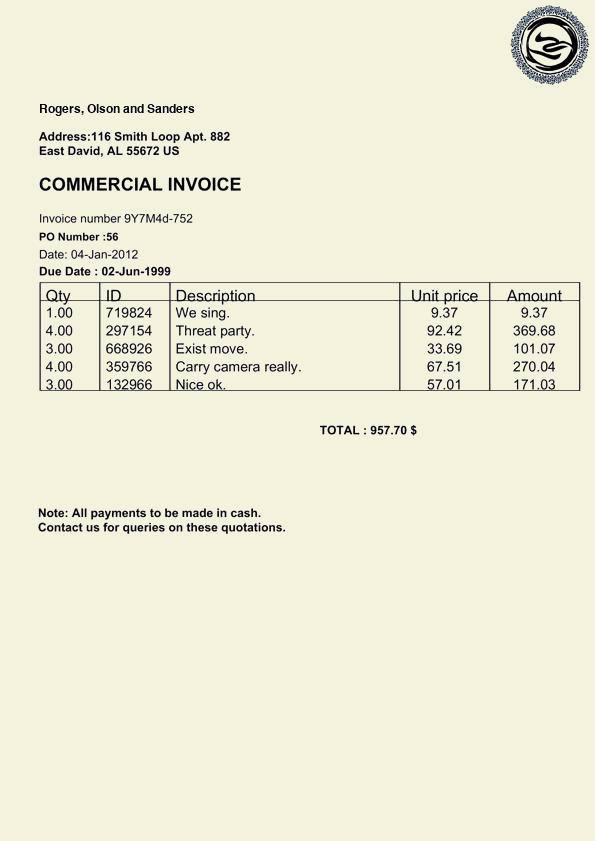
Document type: Invoice